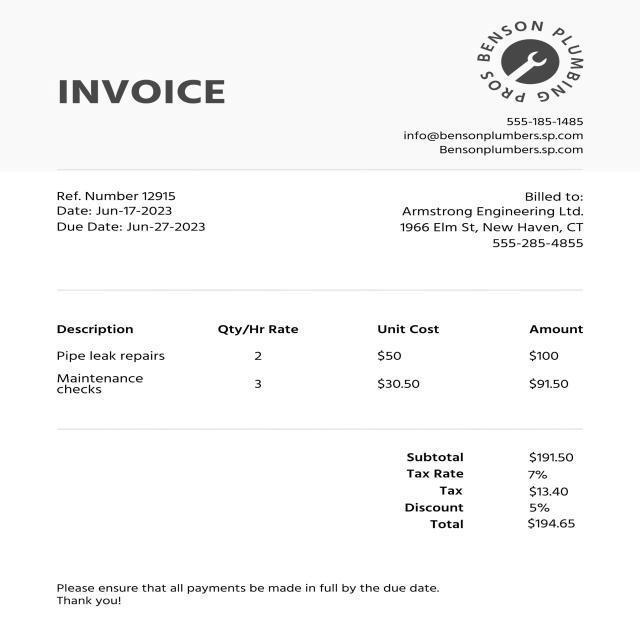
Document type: Invoice